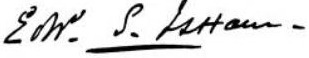
Signature of: edward swift isham